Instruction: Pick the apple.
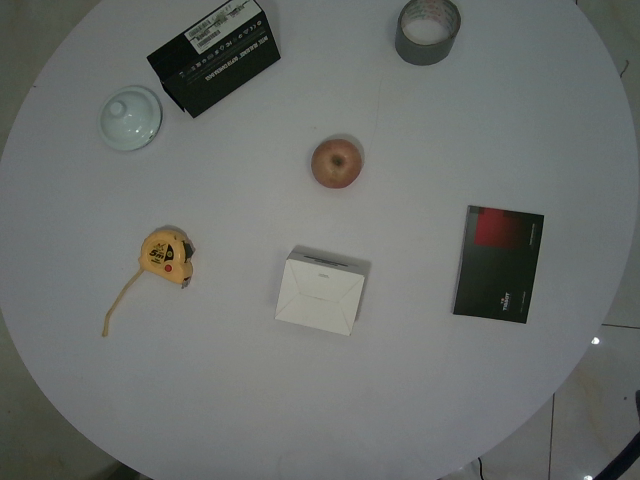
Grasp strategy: vertical